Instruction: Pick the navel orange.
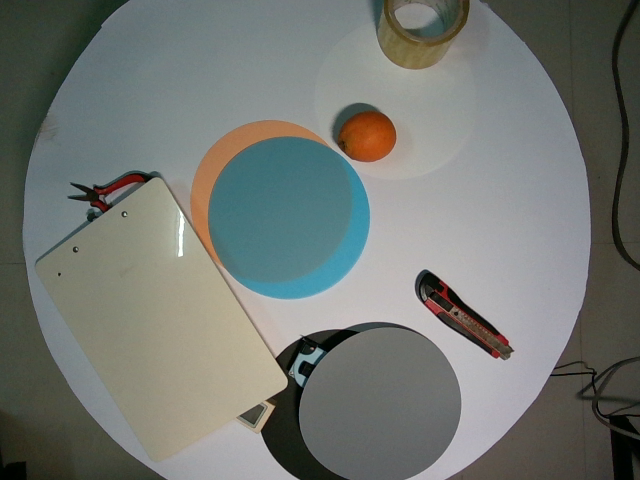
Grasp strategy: vertical